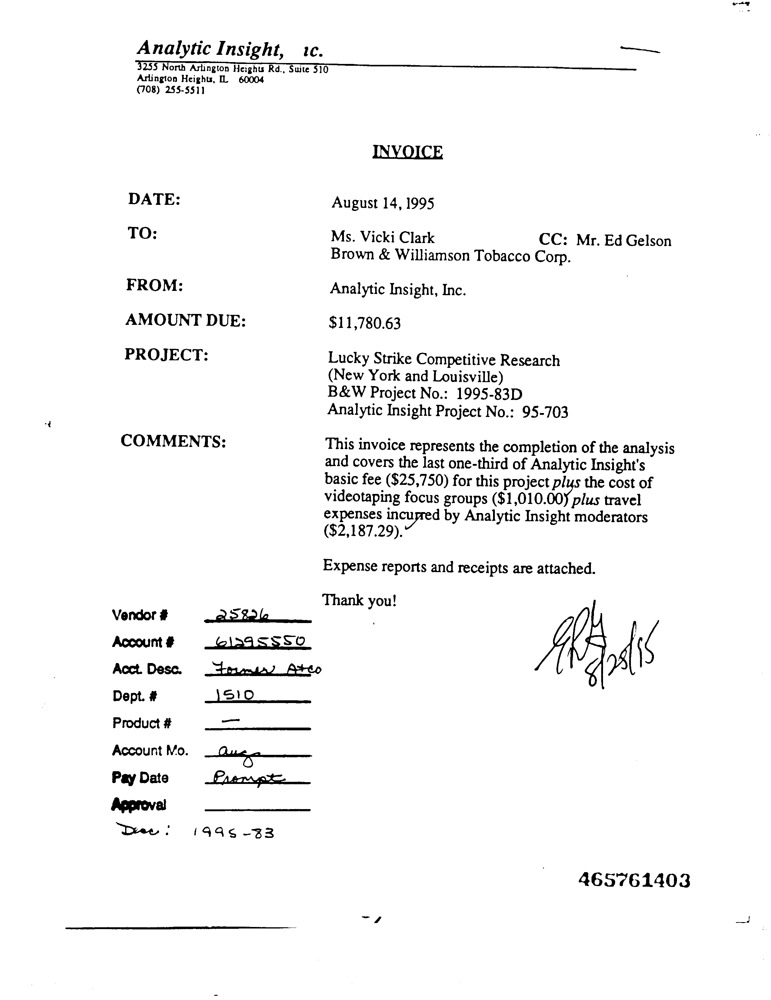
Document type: Invoice